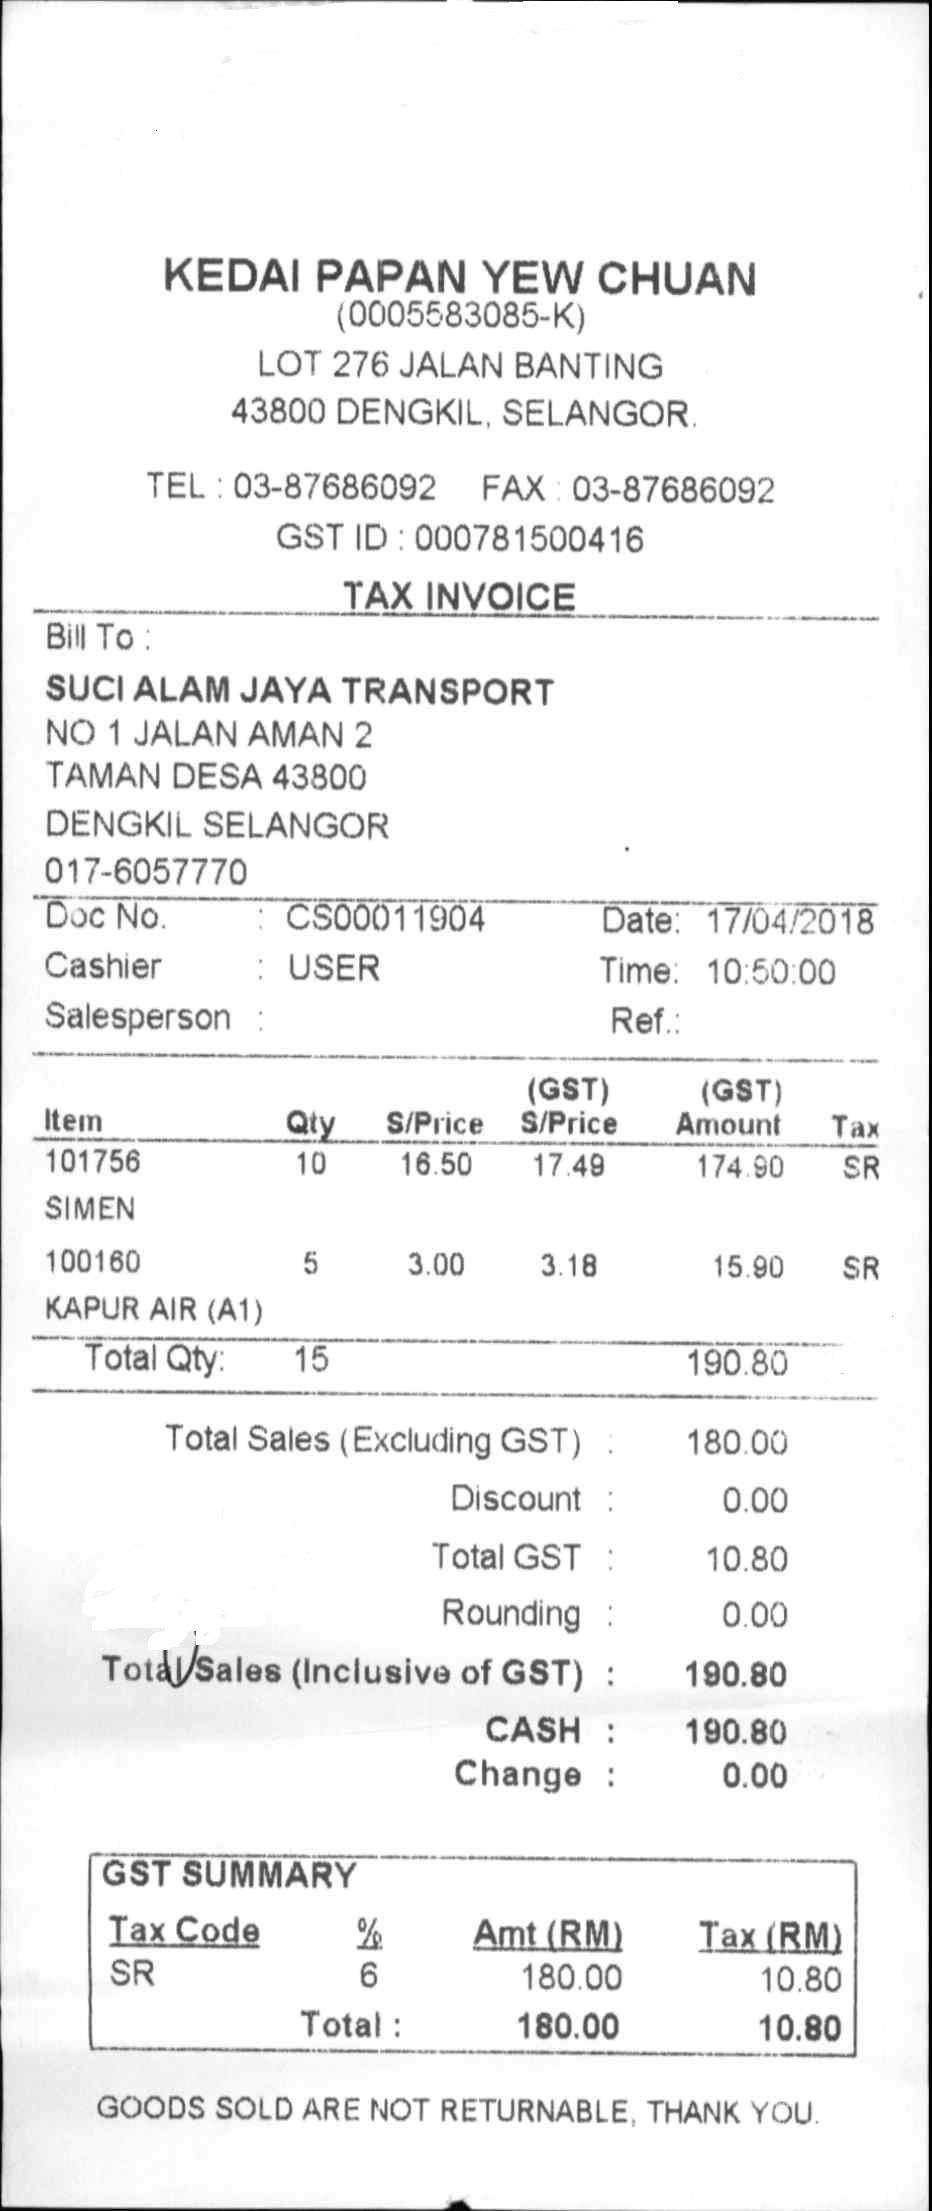
KEDAI PAPAN YEW CHUAN
(0005583085-K)
LOT 276 JALAN BANTING
43800 DENGKIL, SELANGOR.
TEL : 03-87686092
FAX : 03-87686092
GST ID : 000781500416
TAX INVOICE
BILL TO :
SUCI ALAM JAYA TRANSPORT
NO 1 JALAN AMAN 2
TAMAN DESA 43800
DENGKIL SELANGOR
017-6057770
DOC NO.
:
CS00011904
DATE: 17/04/2018
CASHIER
:
USER
TIME: 10:50:00
SALESPERSON
:
REF.:
ITEM
QTY
S/PRICE
(GST)
(GST)
S/PRICE
AMOUNT
TAX
101756
SIMEN
10
16.50
17.49
174.90
SR
100160
KAPUR AIR (A1)
5
3.00
3.18
15.90
SR
TOTAL QTY:
15
190.80
TOTAL SALES (EXCLUDING GST)
:
180.00
DISCOUNT
:
0.00
TOTAL GST
:
10.80
ROUNDING
:
0.00
TOTAL SALES (INCLUSIVE OF GST)
:
190.80
CASH
:
190.80
CHANGE
:
0.00
GST SUMMARY
TAX CODE
%
AMT (RM)
TAX (RM)
SR
6
180.00
10.80
TOTAL :
180.00
10.80
GOODS SOLD ARE NOT RETURNABLE, THANK YOU.